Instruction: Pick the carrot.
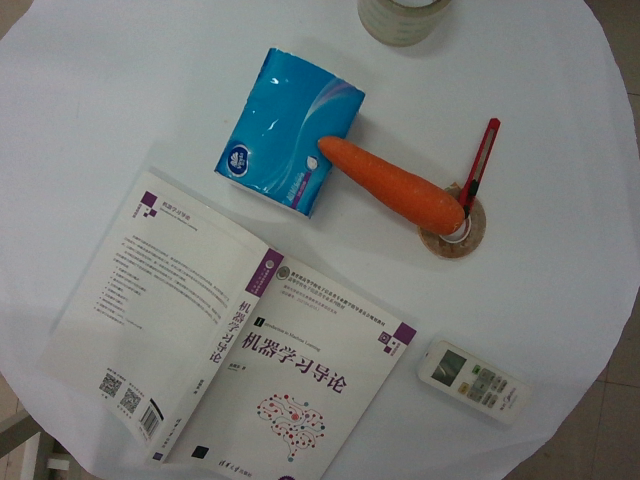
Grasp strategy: vertical